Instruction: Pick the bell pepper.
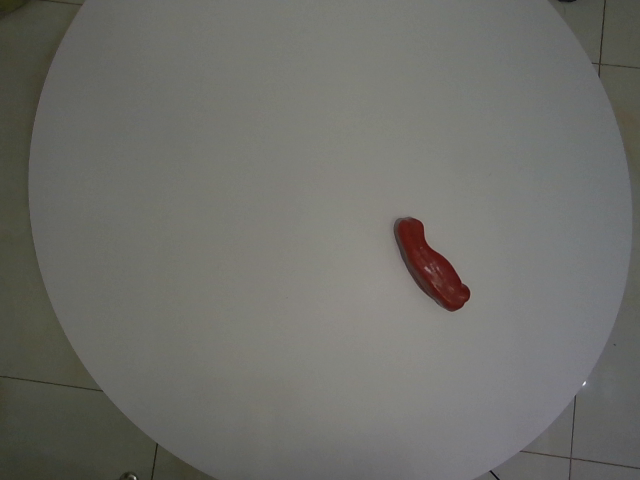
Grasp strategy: vertical